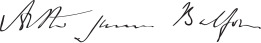
Signature of: arthur balfour